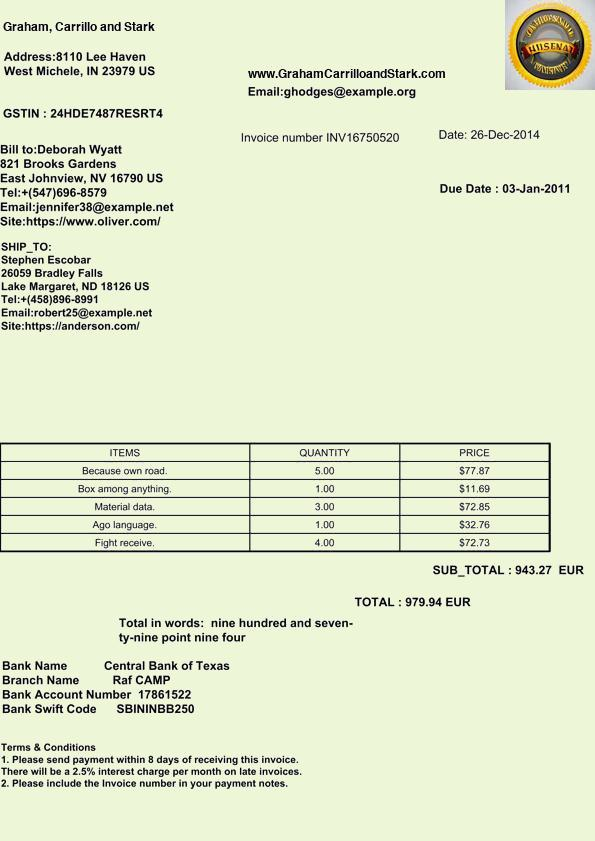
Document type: Invoice